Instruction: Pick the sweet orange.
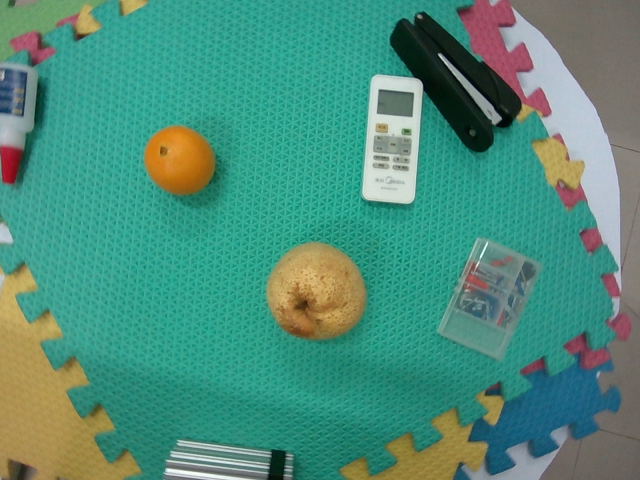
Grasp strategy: vertical